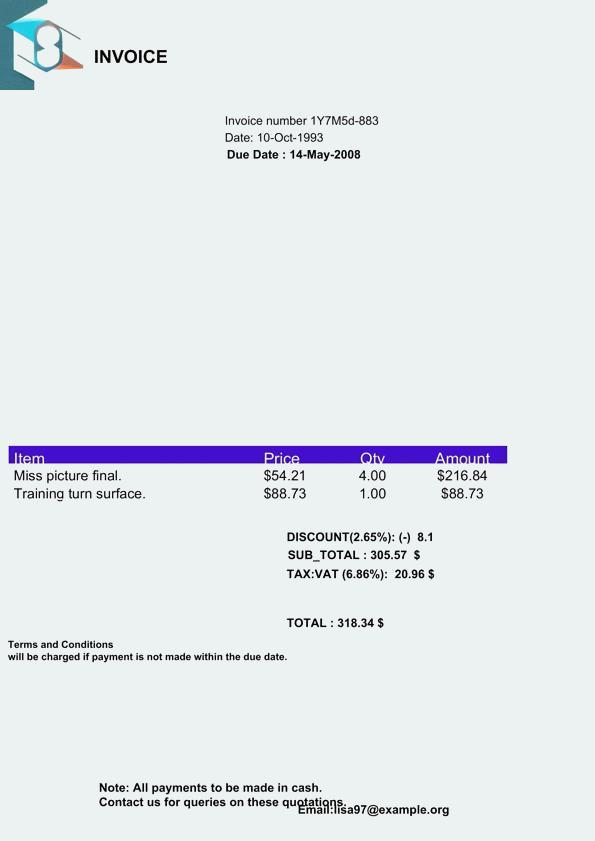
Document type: Invoice